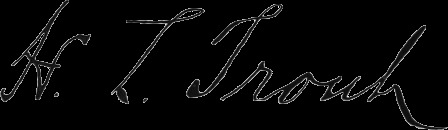
Signature of: harry l trout